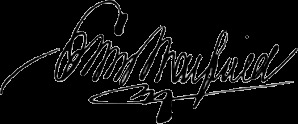
Signature of: edwin warfield